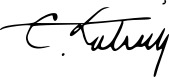
Signature of: camille latreille